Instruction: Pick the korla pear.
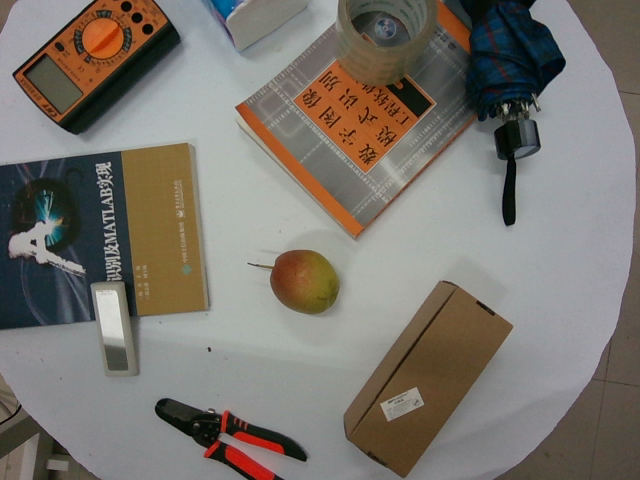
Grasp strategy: vertical